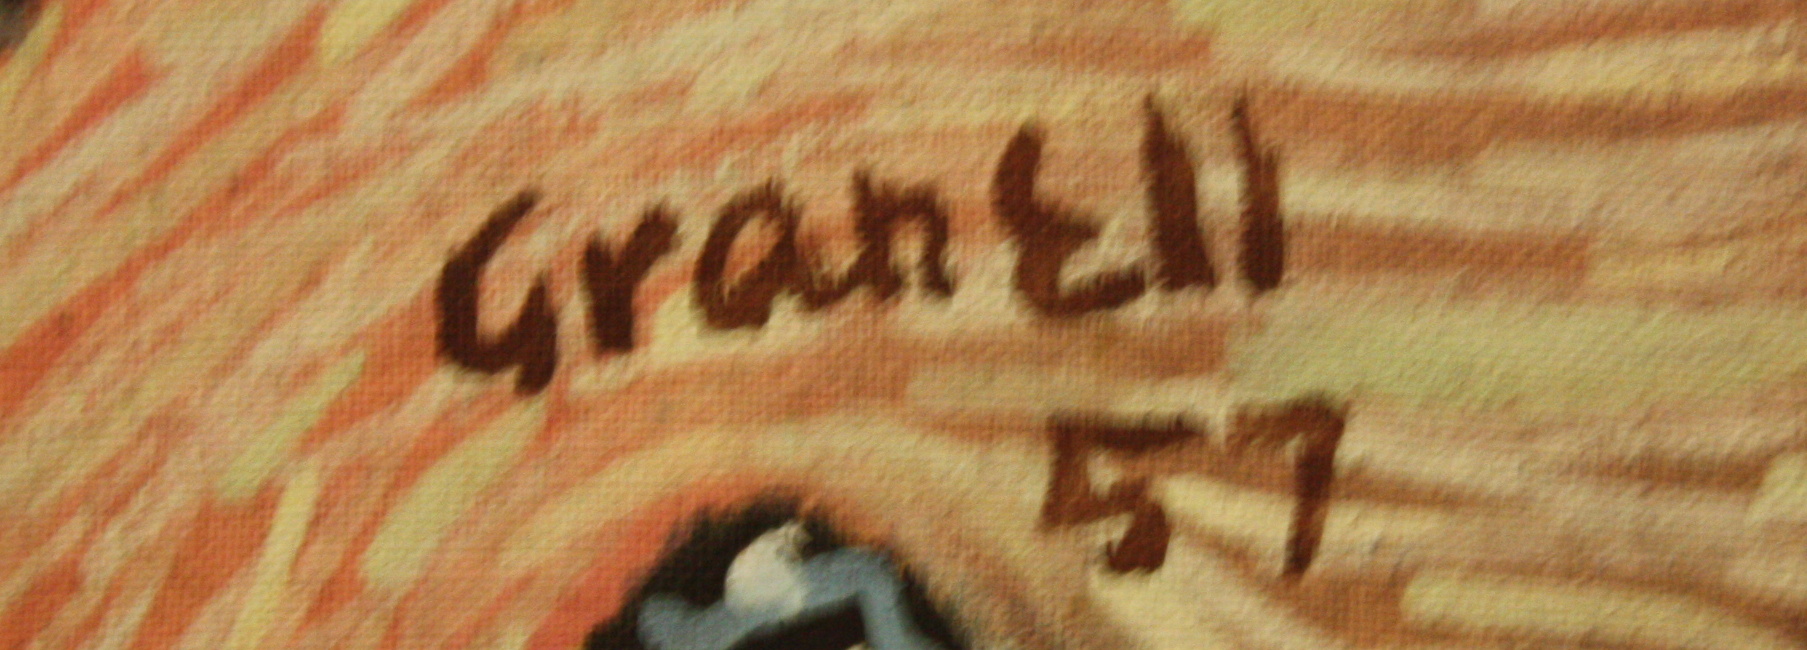
Signature of: eugenio granell